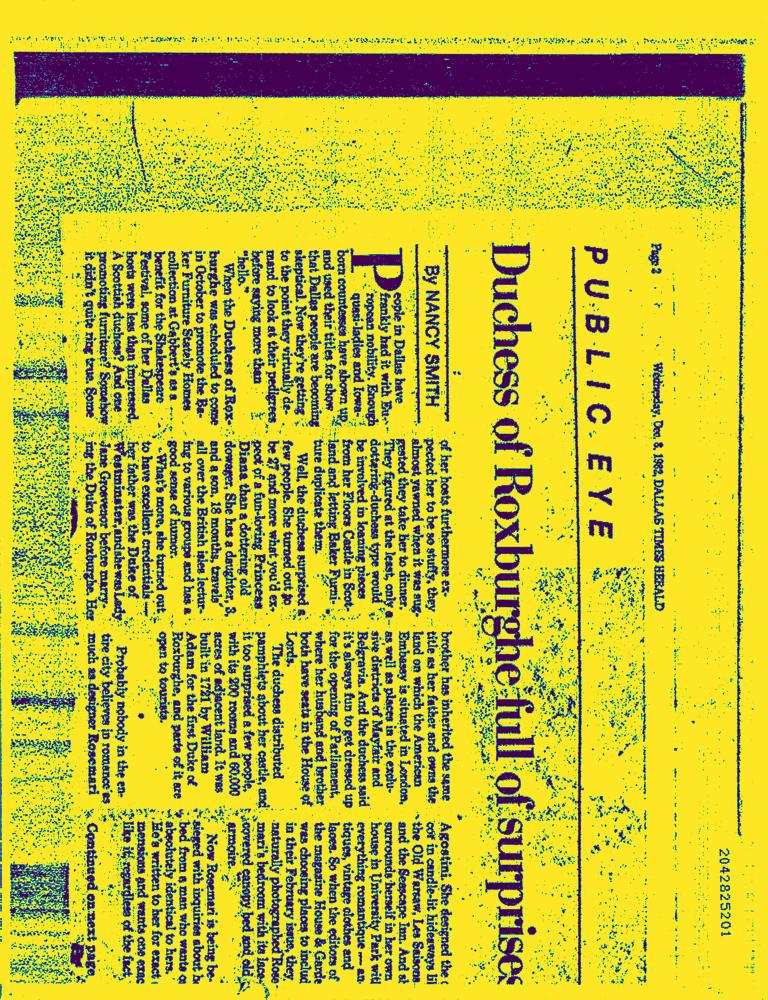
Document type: News-Article